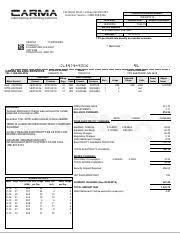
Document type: Invoice